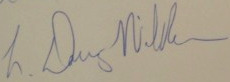
Signature of: douglas wilder